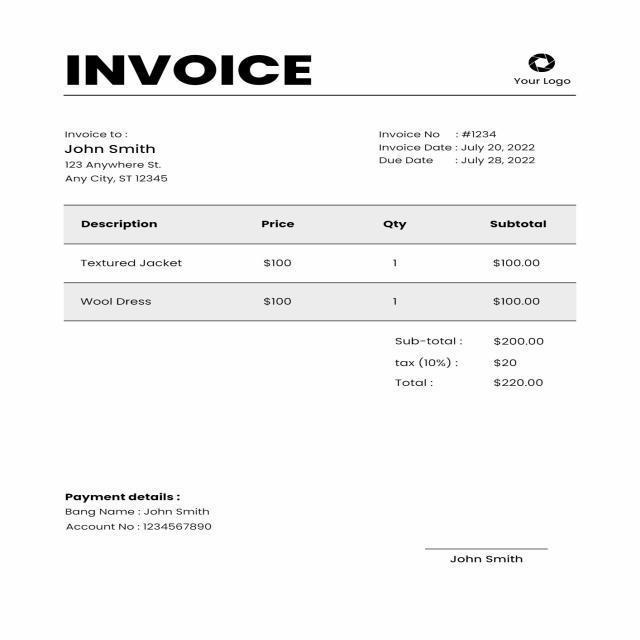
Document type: Invoice